Can you pull out the amount in words, numerical amount, payee's name, date of the cheque, and the bank's name from the image?
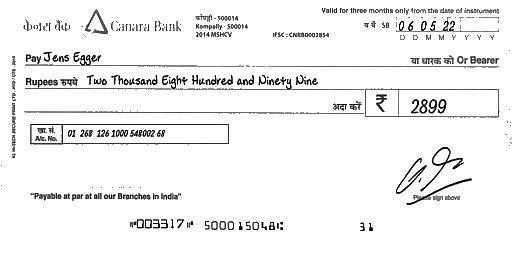
amt_in_words: Two Thousand Eight Hundred and Ninety Nine
amt_in_figures: 2899
payee_name: Jens Egger
bank_name: Canara Bank
cheque_date: 06/05/22